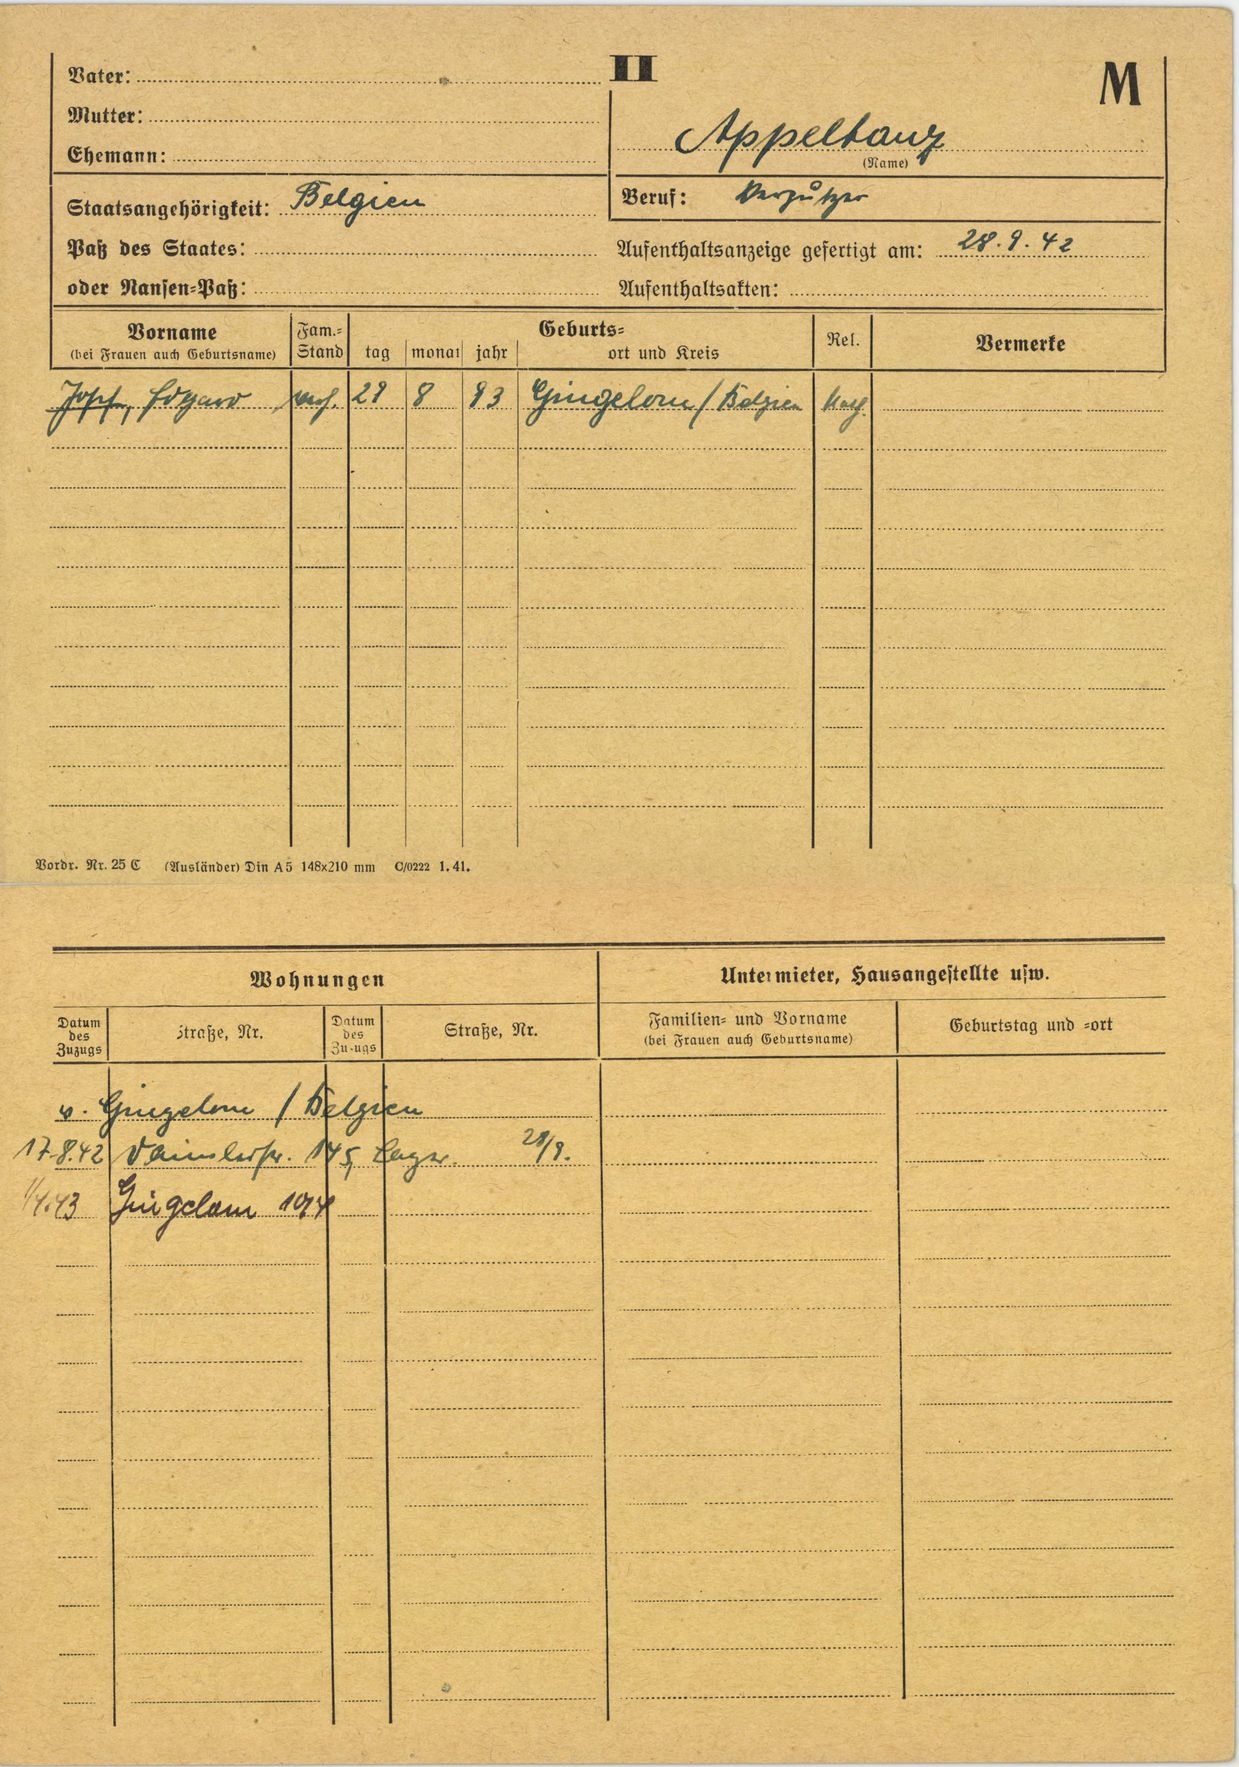
Appeltanz